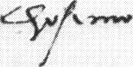
Signature of: cosimo de medici